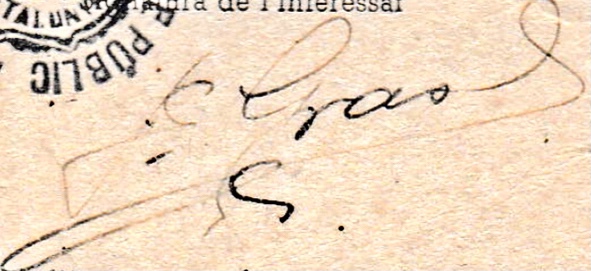
Signature of: frederic gras i paris